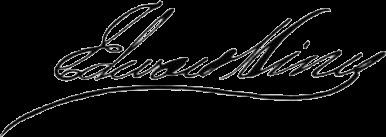
Signature of: edward hines sr